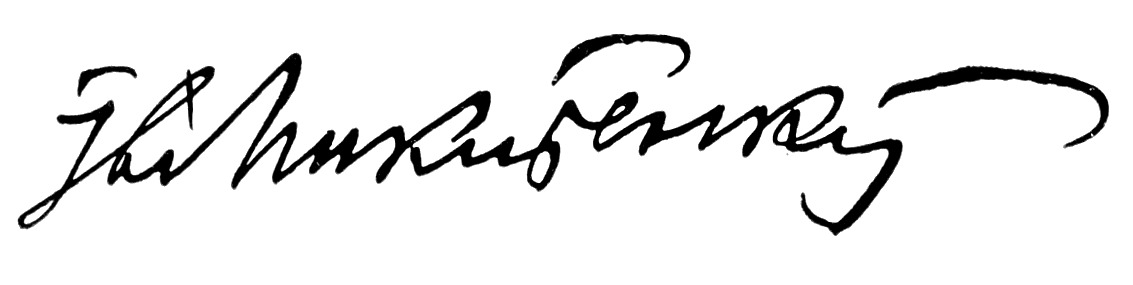
Signature of: ivan mykytenko